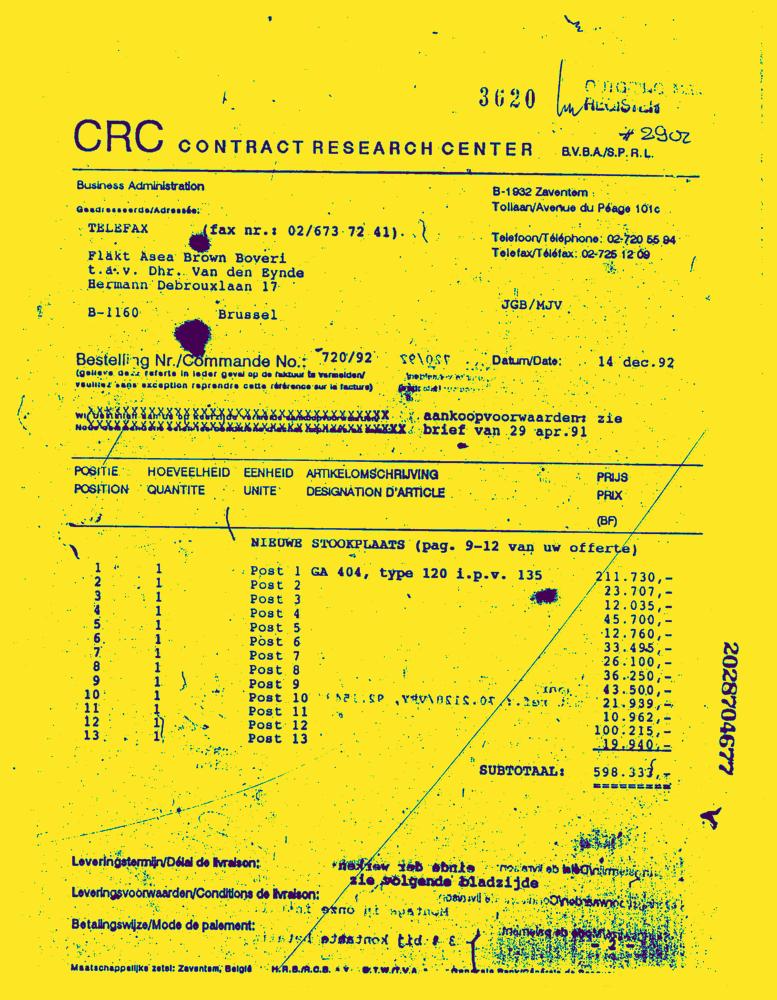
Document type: Invoice-Doc